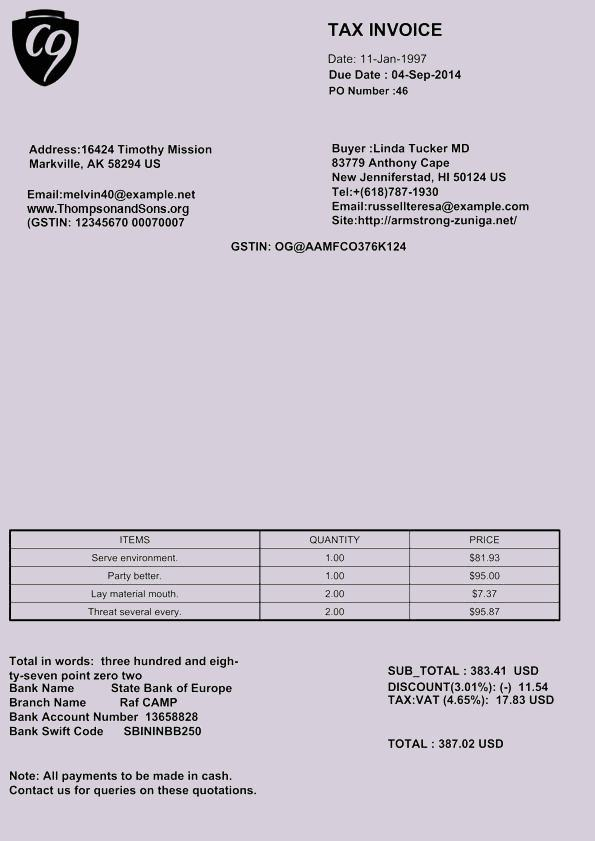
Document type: Invoice